Question: What is the potential diagnosis?
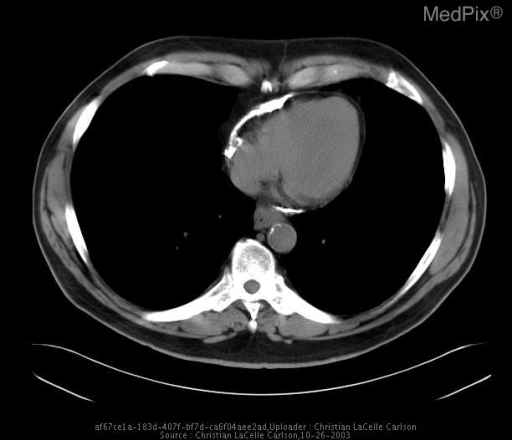
Answer: The possible diagnosis includes Calcific constrictive pericarditis vs. calcified pericardium from remote Post-traumatic hemopericardium.  Underlying etiologies of constrictive pericardial disease include previous pericardiotomy or hemopericardium, radiation, virus, TB, chronic renal failure, rheumatoid arthritis, neoplastic involvement, and idiopathic..